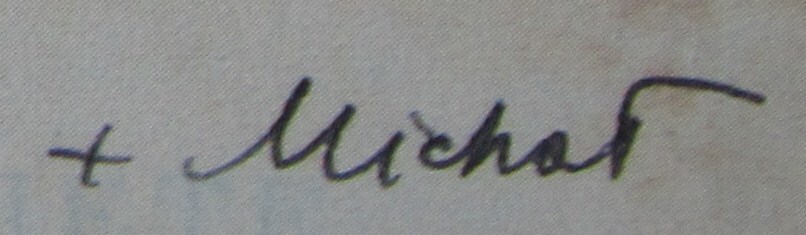
Signature of: jan maria michał kowalski